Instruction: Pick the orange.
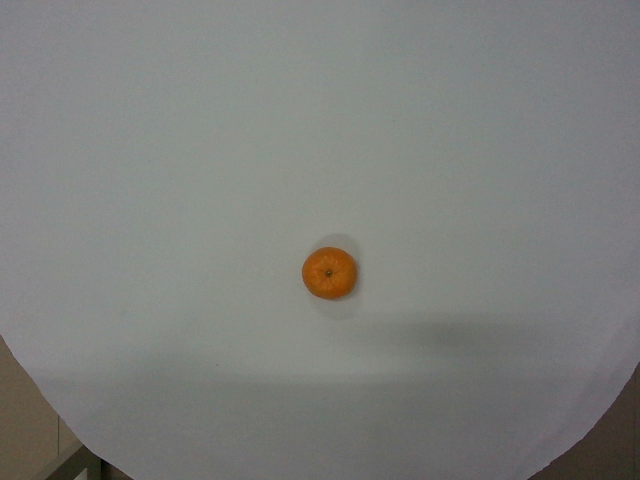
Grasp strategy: vertical